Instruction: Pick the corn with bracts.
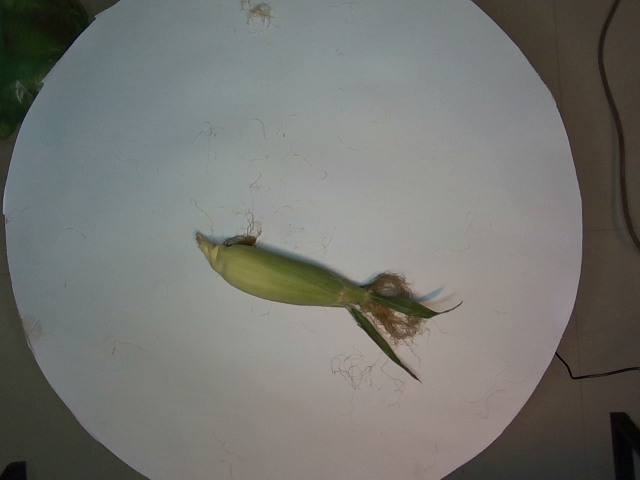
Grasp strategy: vertical